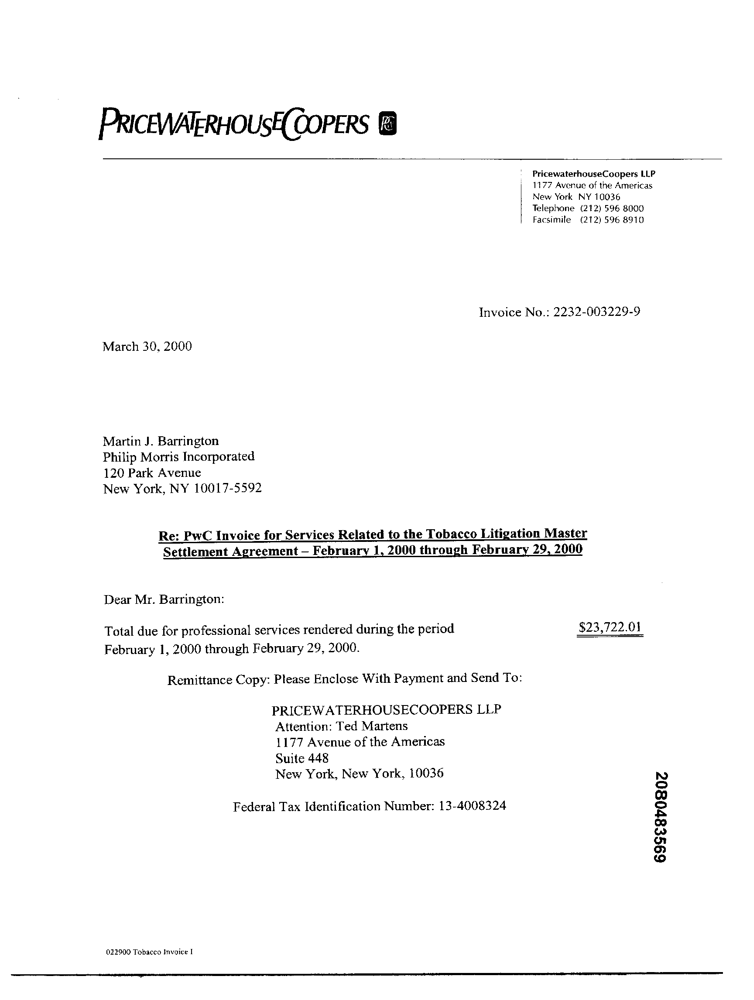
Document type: Invoice